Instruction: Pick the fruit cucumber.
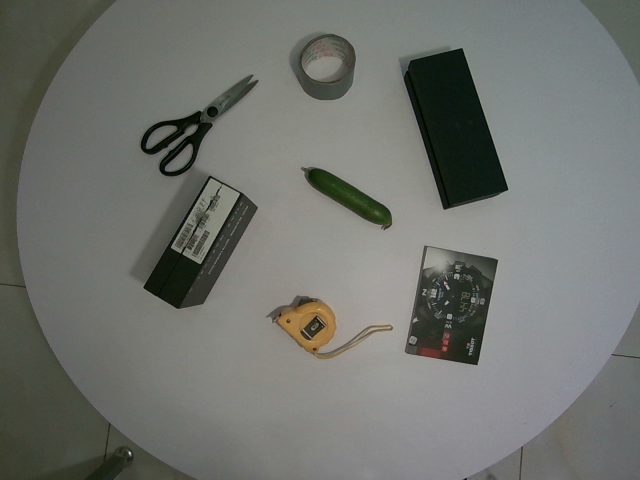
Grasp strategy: vertical